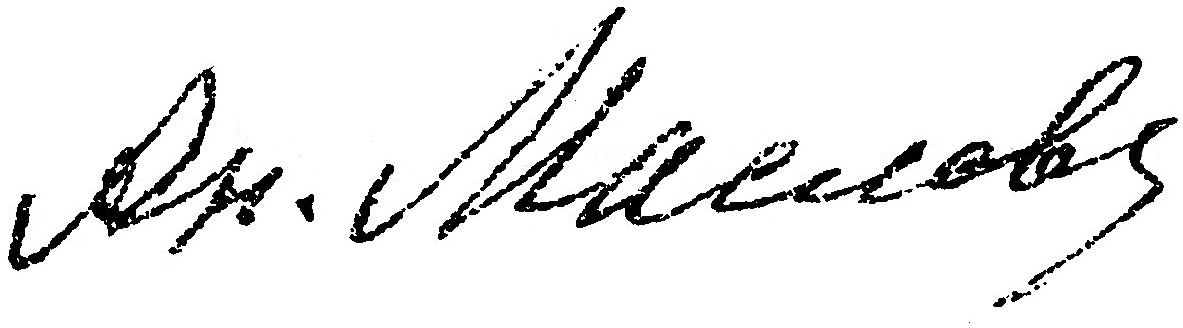
Signature of: anton maslov